Question: What is the suspected problem?
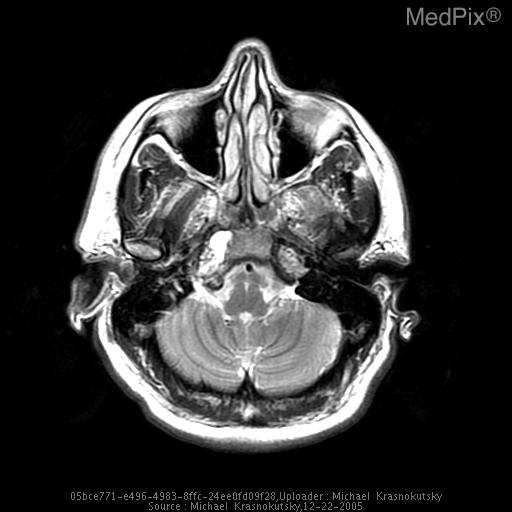
Answer: The findings suggest Homogeneous mass centered in the right petro-clival fissure. Low signal on T1, high on T2, with marked homogeneous enhancement. There is also extension of the tumor through the skull base into the right nasopharynx, anterior to the longus colli muscle and compressing it. The lesion is also producing mass effect in the region of the fossa of Rosenmueller.. High signal intensity lesion at the right petro-occipital fissure.. The patient might have a history of 37 year old woman who presented with headaches..